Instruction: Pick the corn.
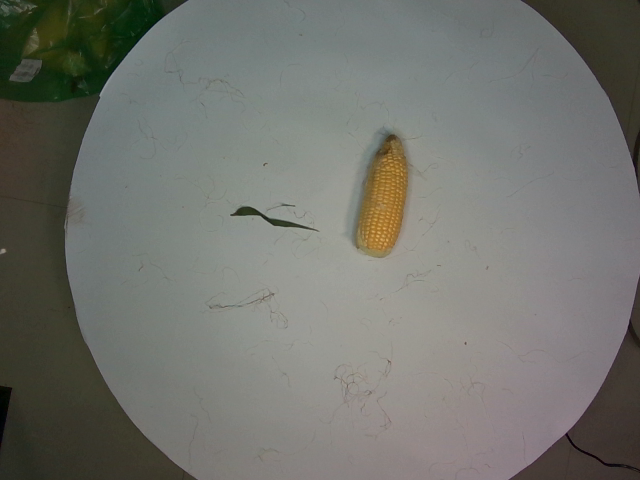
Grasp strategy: vertical